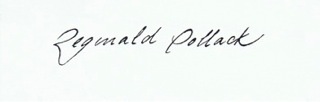
Signature of: reginald pollack